Question: What is the estimated tax bill amount according to the document?
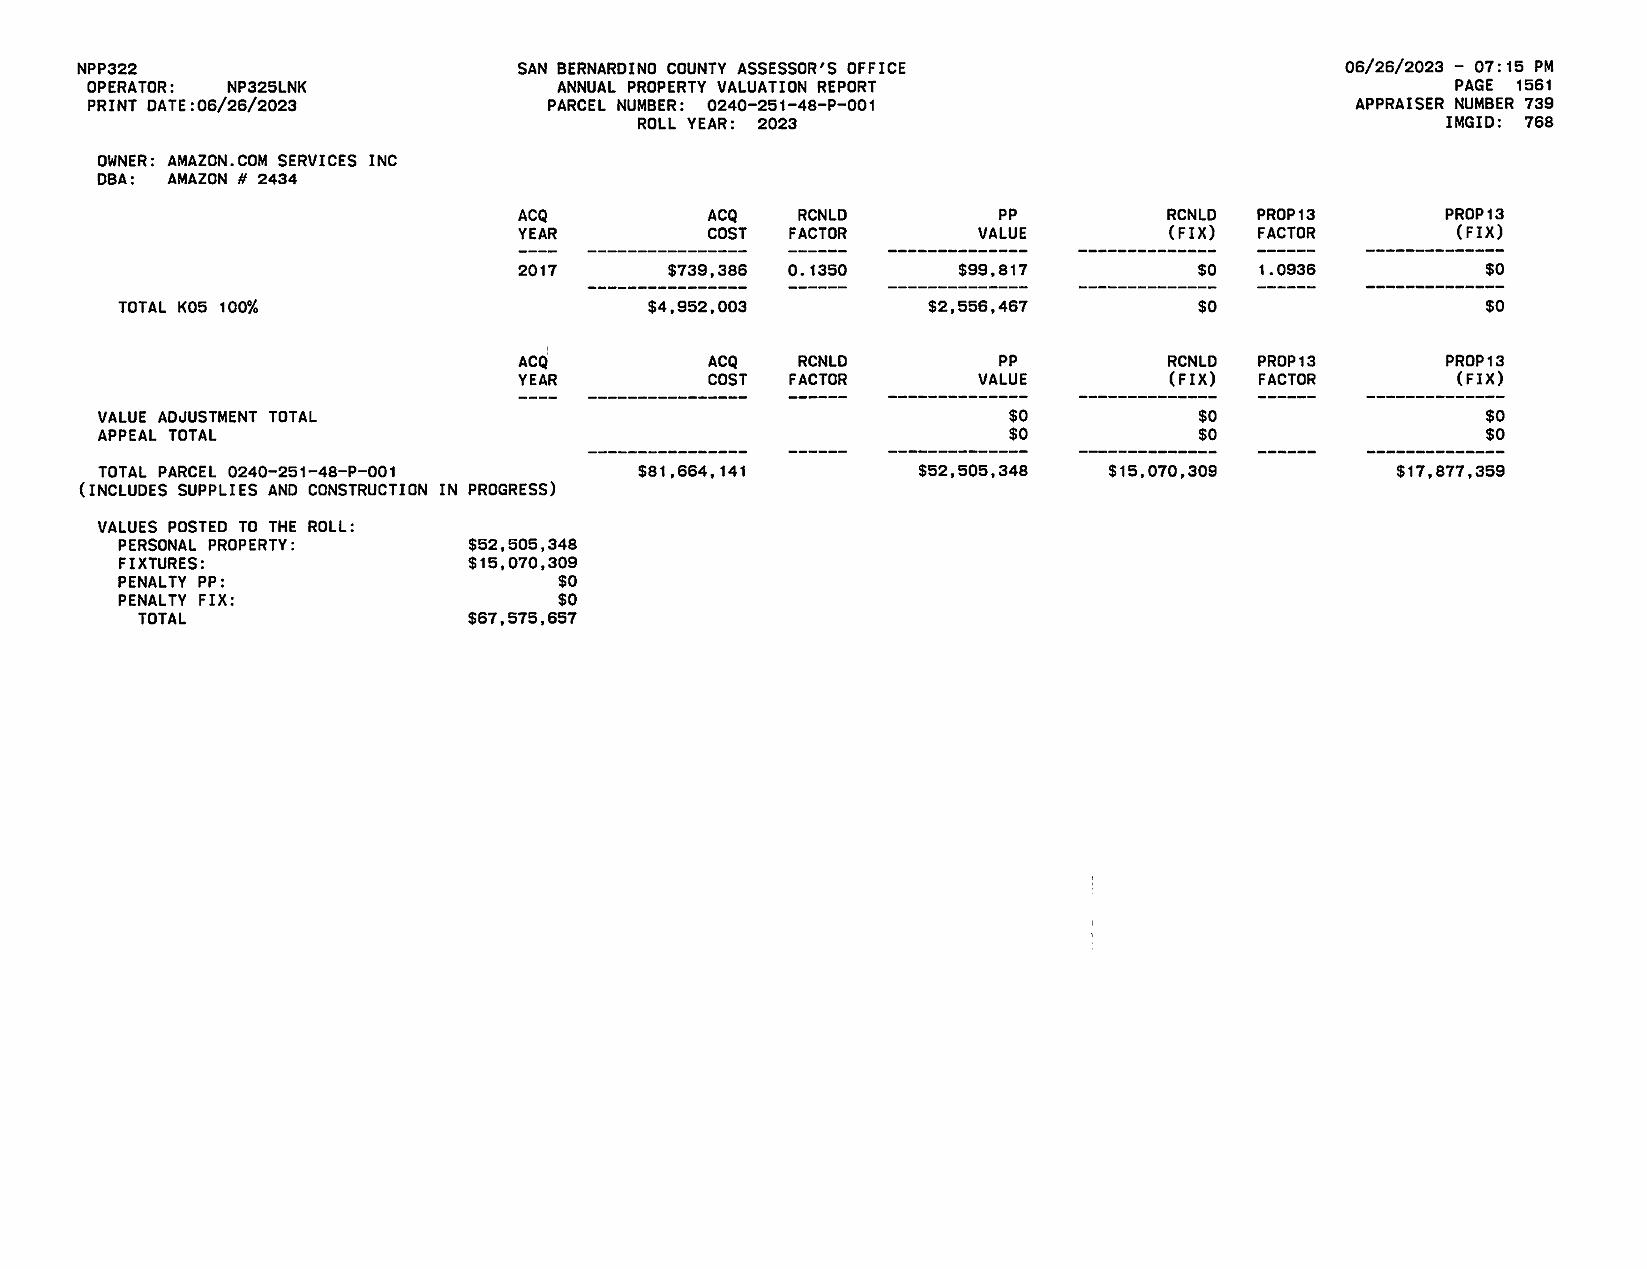
Answer: "$17,677,399 "